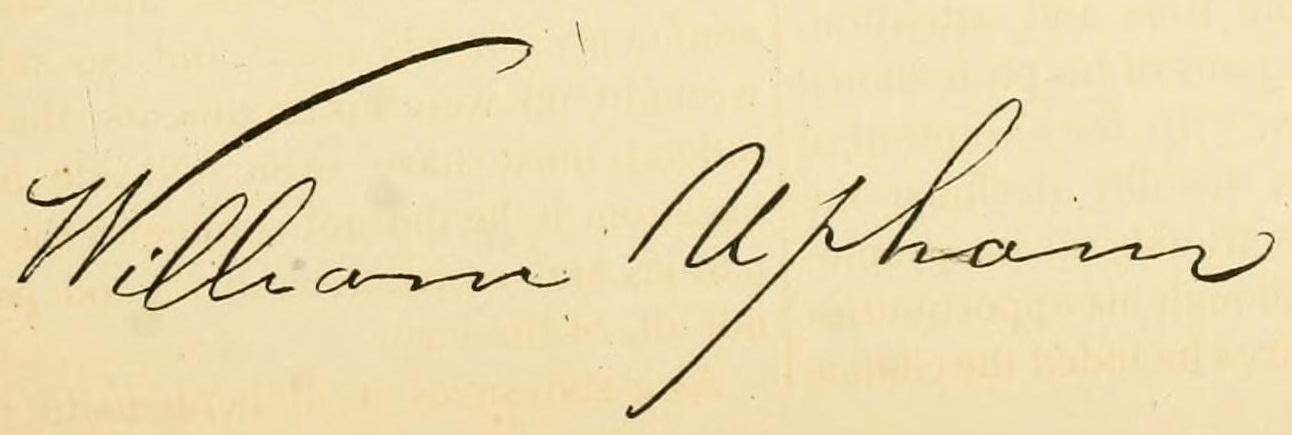
Signature of: william upham